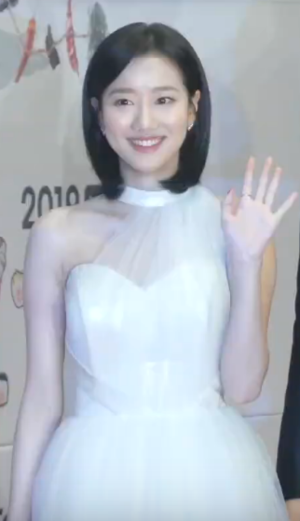
한국어: 30일 오후 서울시 마포구 상암동 MBC 미디어센터에서 ‘2019 MBC 연기대상’ 시상식이 열려 식전 행사로 MBC 수목드라마 ‘어쩌다 발견한 하루’ 김혜윤, 로운, 이재욱, 이나은, 이태리, 정건주 가 참석해 포토타임을 갖고 있다.